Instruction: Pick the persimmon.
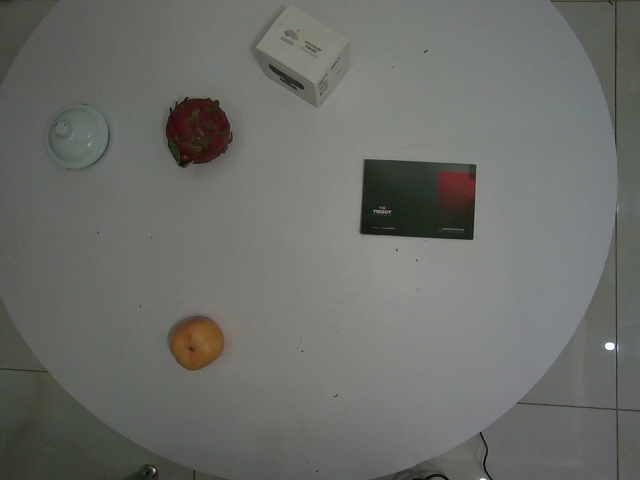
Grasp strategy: vertical